Question: What tax district, tax-rate area, or tax area code is specified in the document?
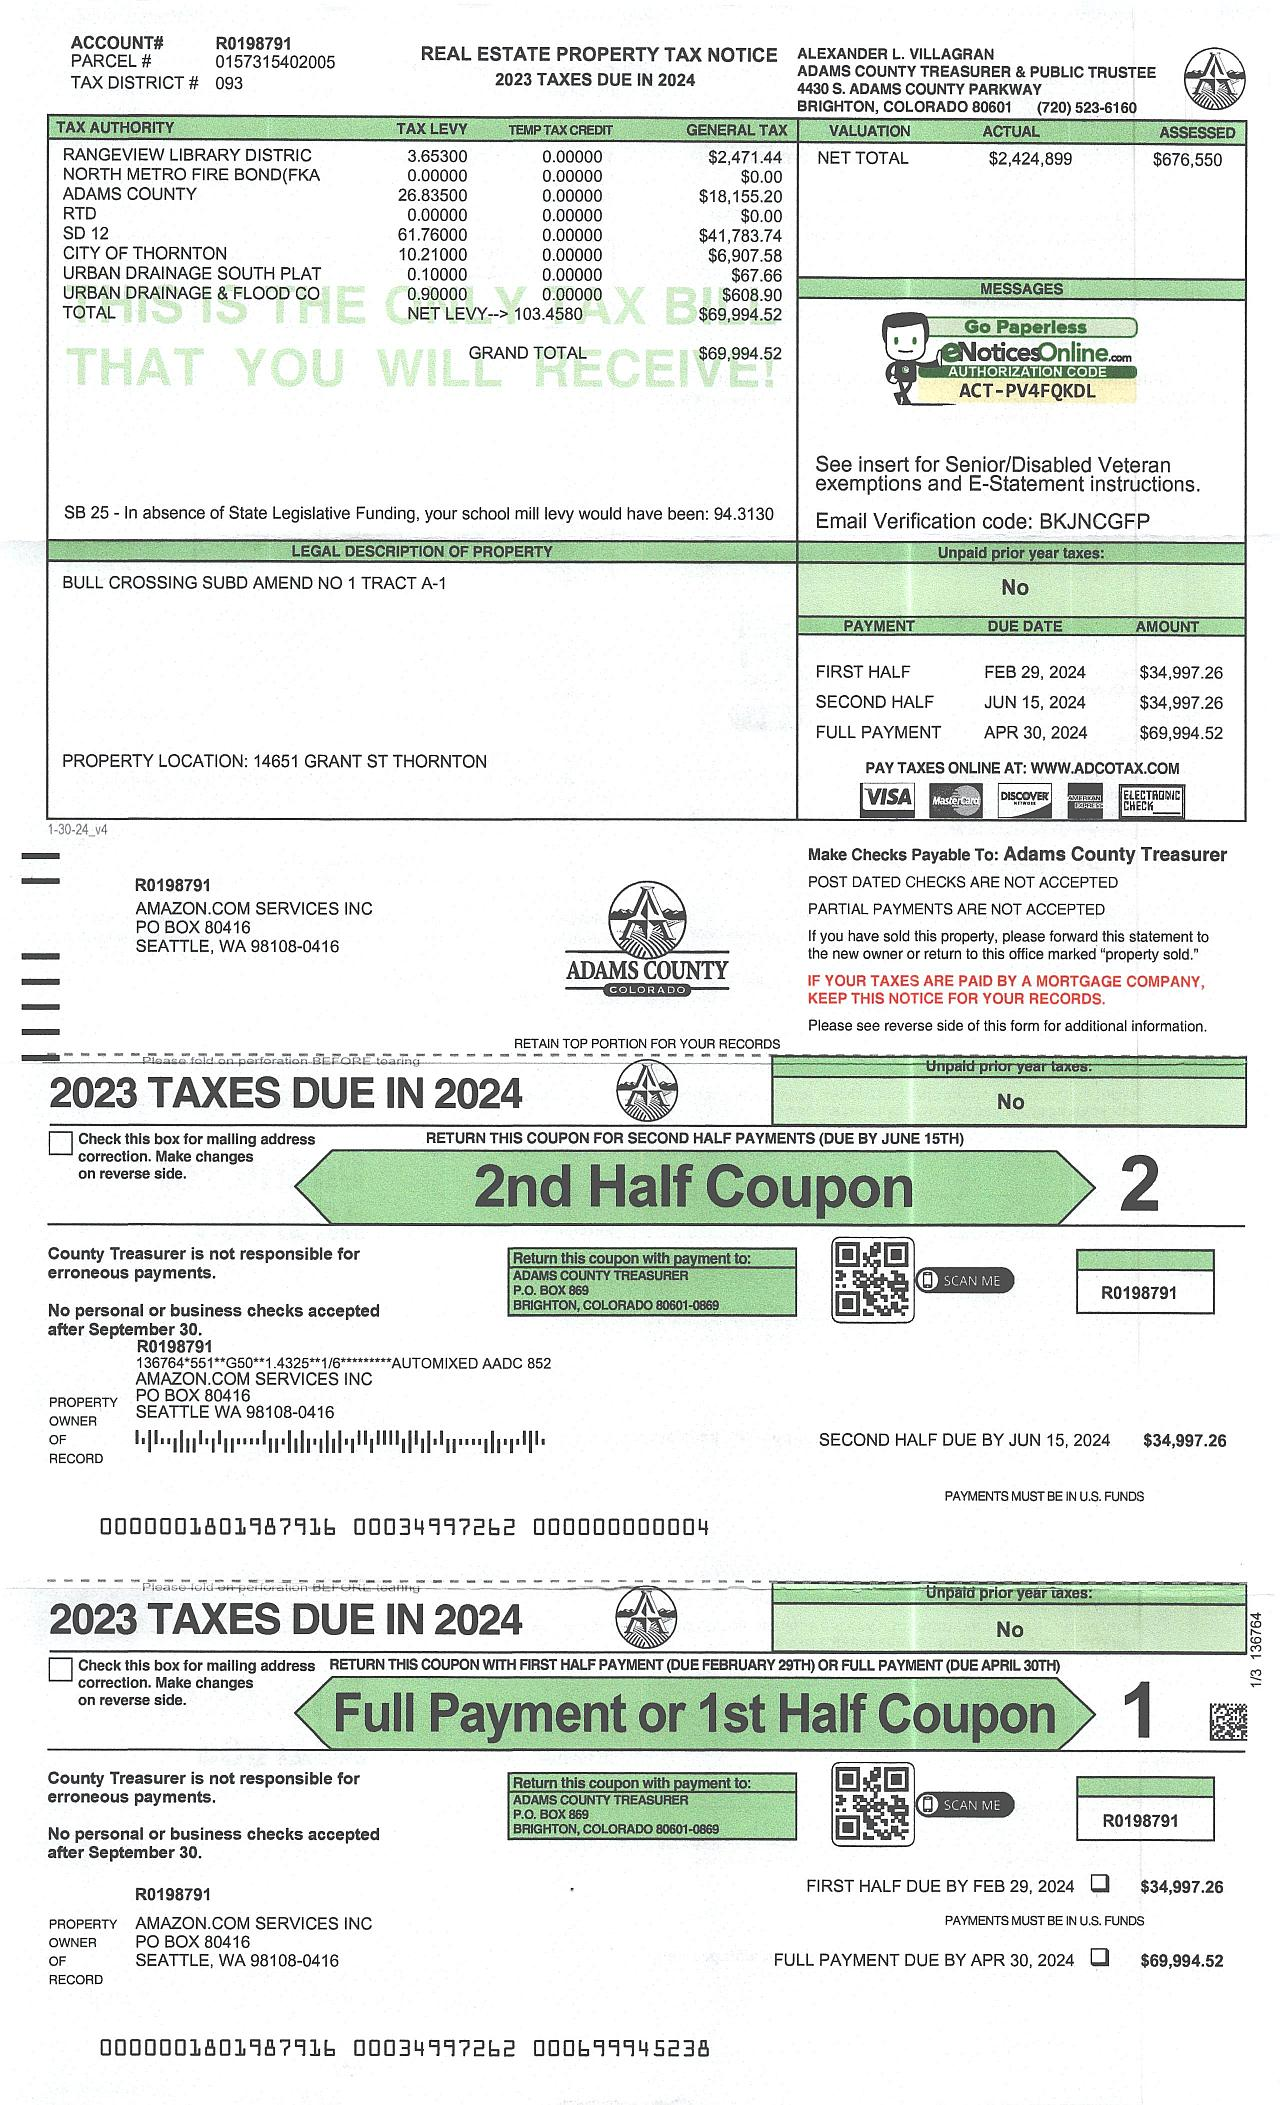
Answer: "093"